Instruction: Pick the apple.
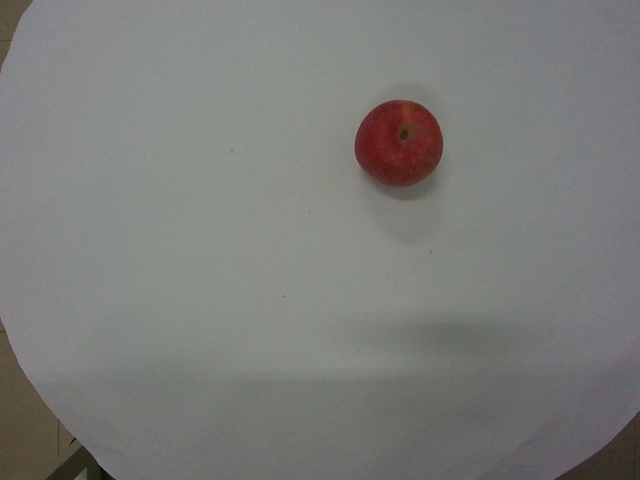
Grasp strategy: vertical